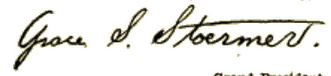
Signature of: grace stoermer